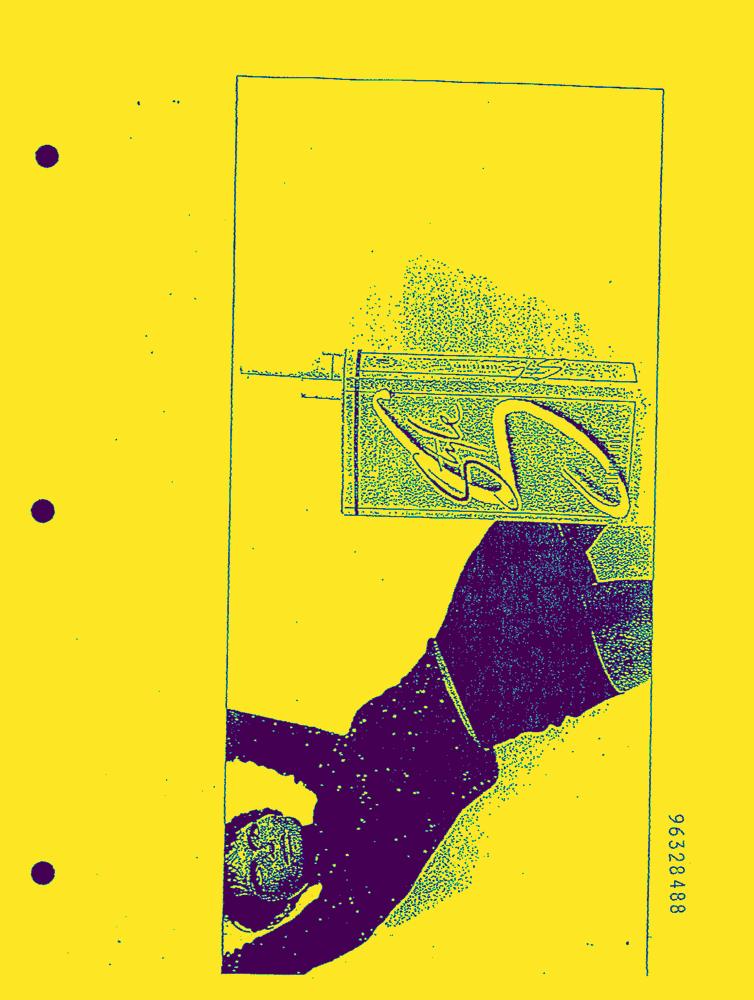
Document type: AD